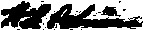
Signature of: willis lucullus palmer